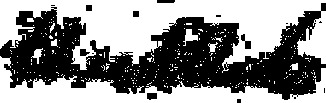
Signature of: charles a clark